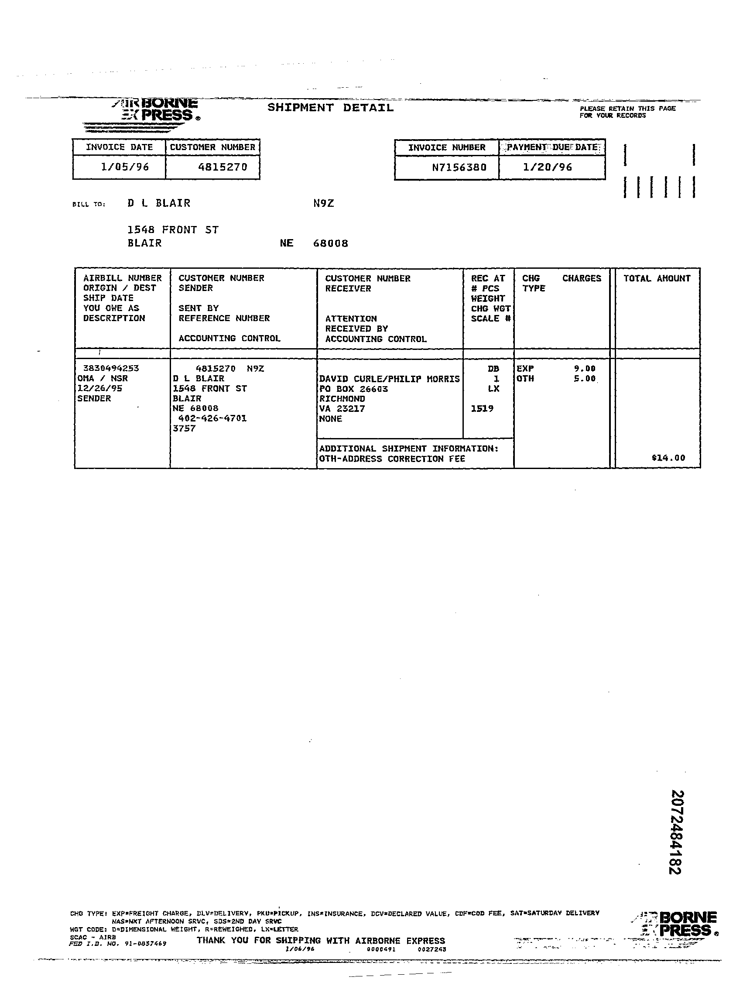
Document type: Invoice